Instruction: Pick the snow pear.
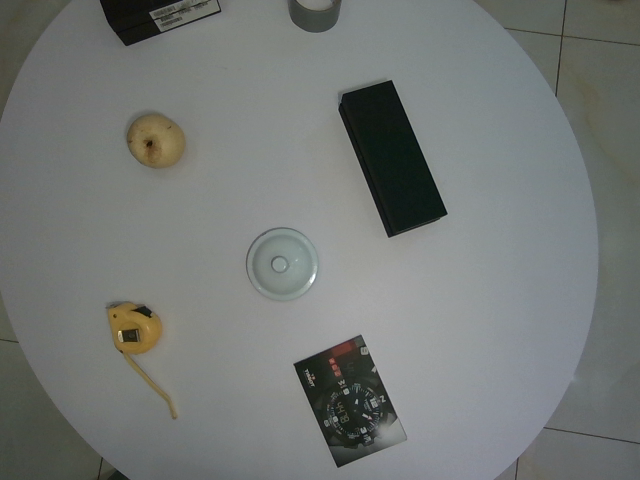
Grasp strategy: vertical